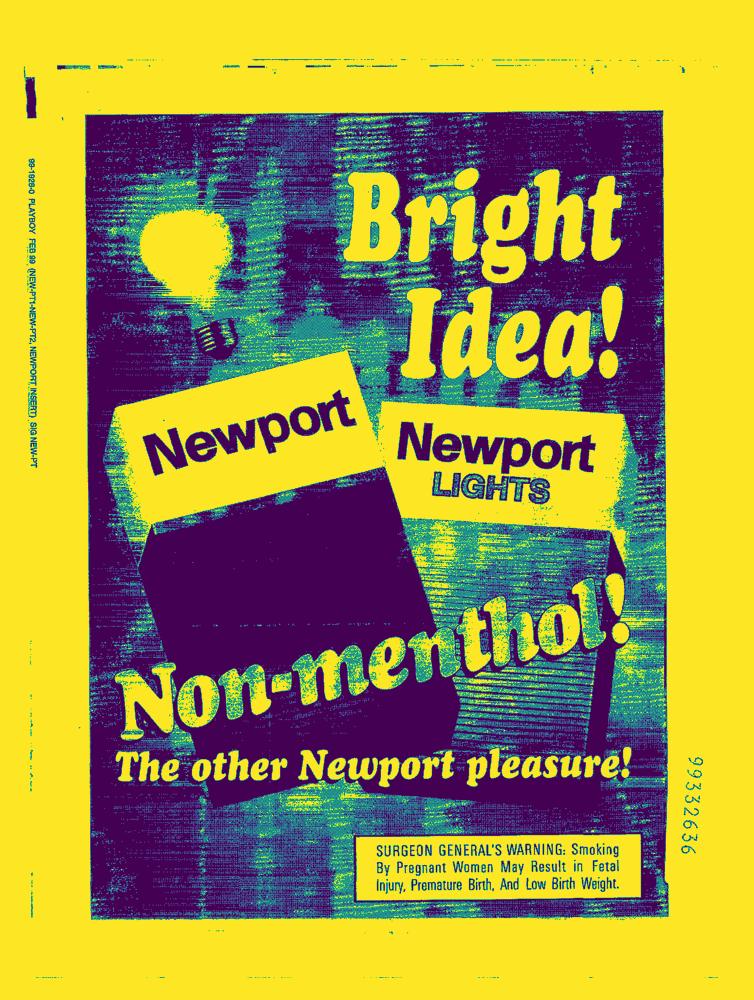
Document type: AD